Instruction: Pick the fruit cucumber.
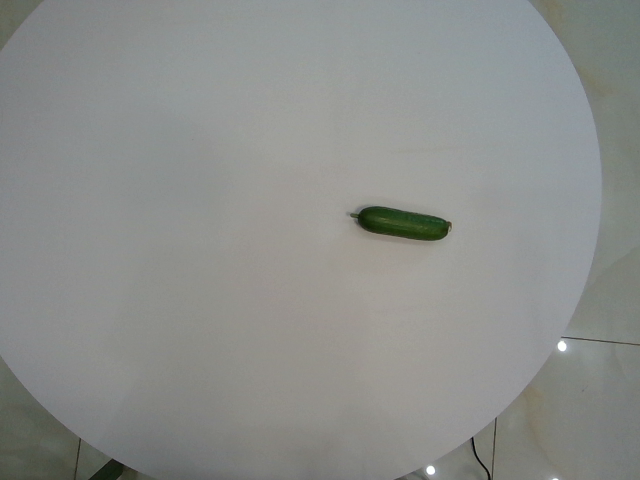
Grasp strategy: vertical